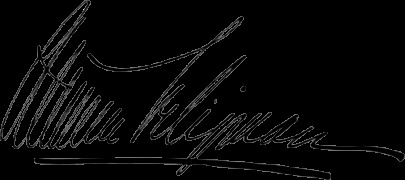
Signature of: minnie seligman